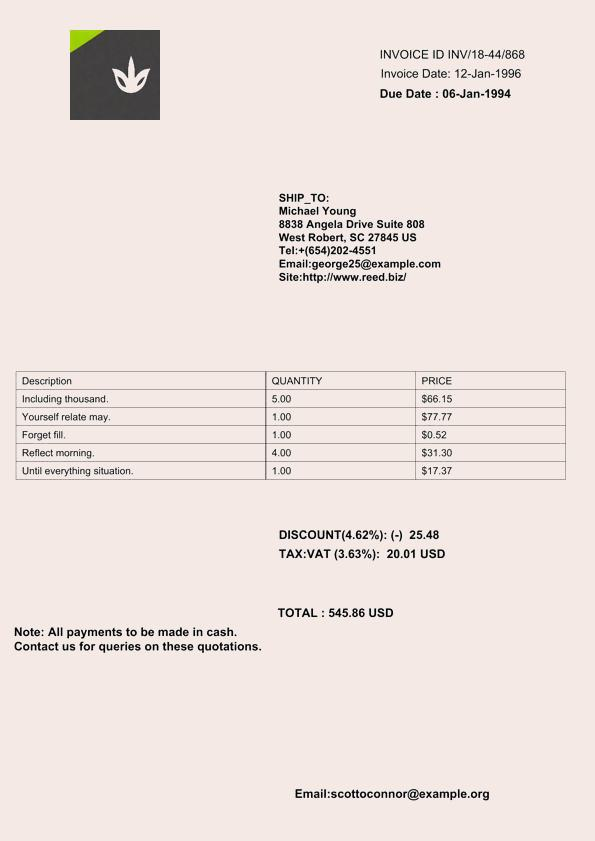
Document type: Invoice